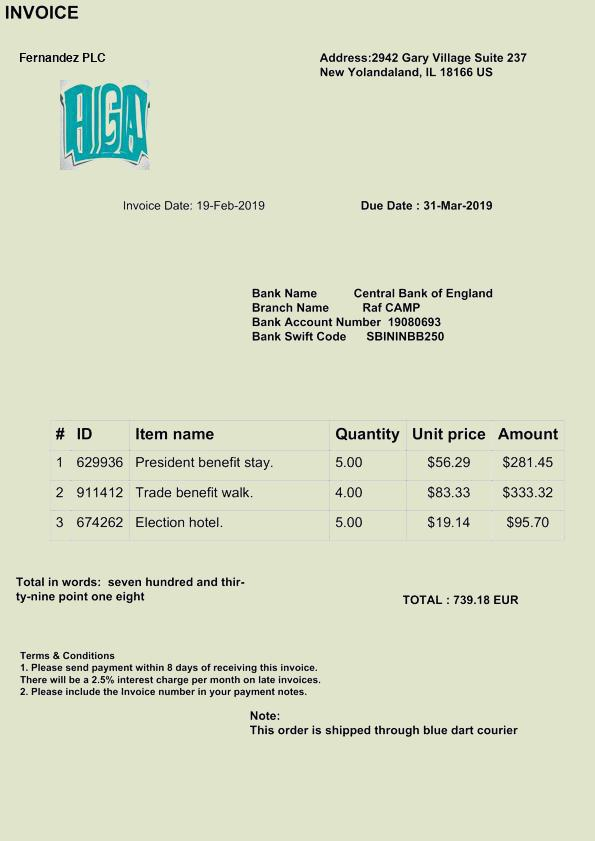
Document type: Invoice